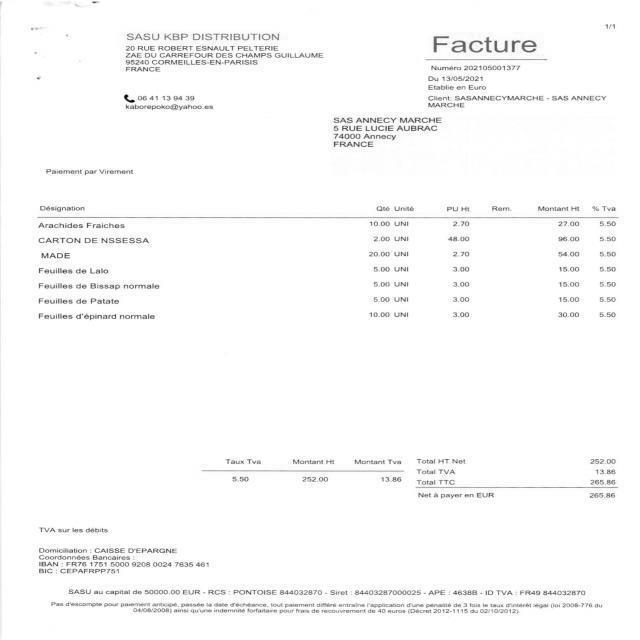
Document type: Invoice